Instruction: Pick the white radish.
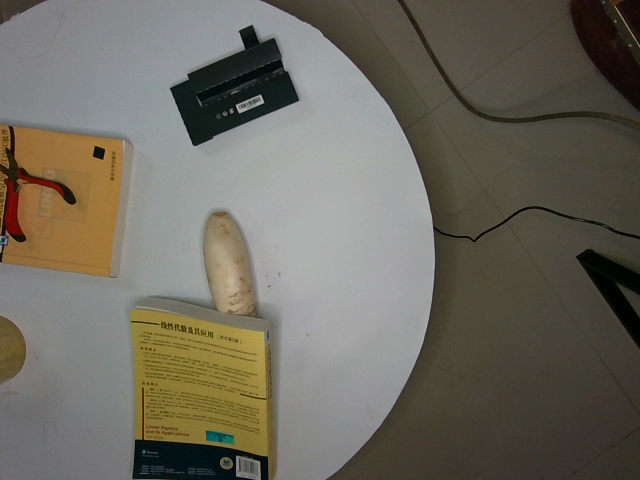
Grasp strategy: vertical